Question: What could the diagnosis suggest?
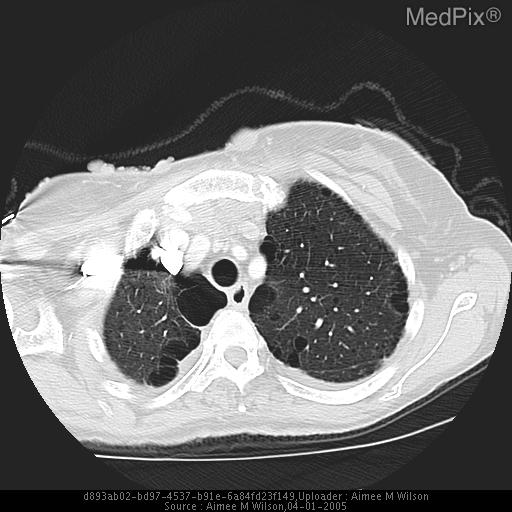
Answer: The possible diagnosis includes Emphysema
Idiopathic Pulmonary Fibrosis (IPF)
Autoimmune disorders (Sarcoidosis, RA)
Collagen-vascular diseases with fibrosising aveolitits.